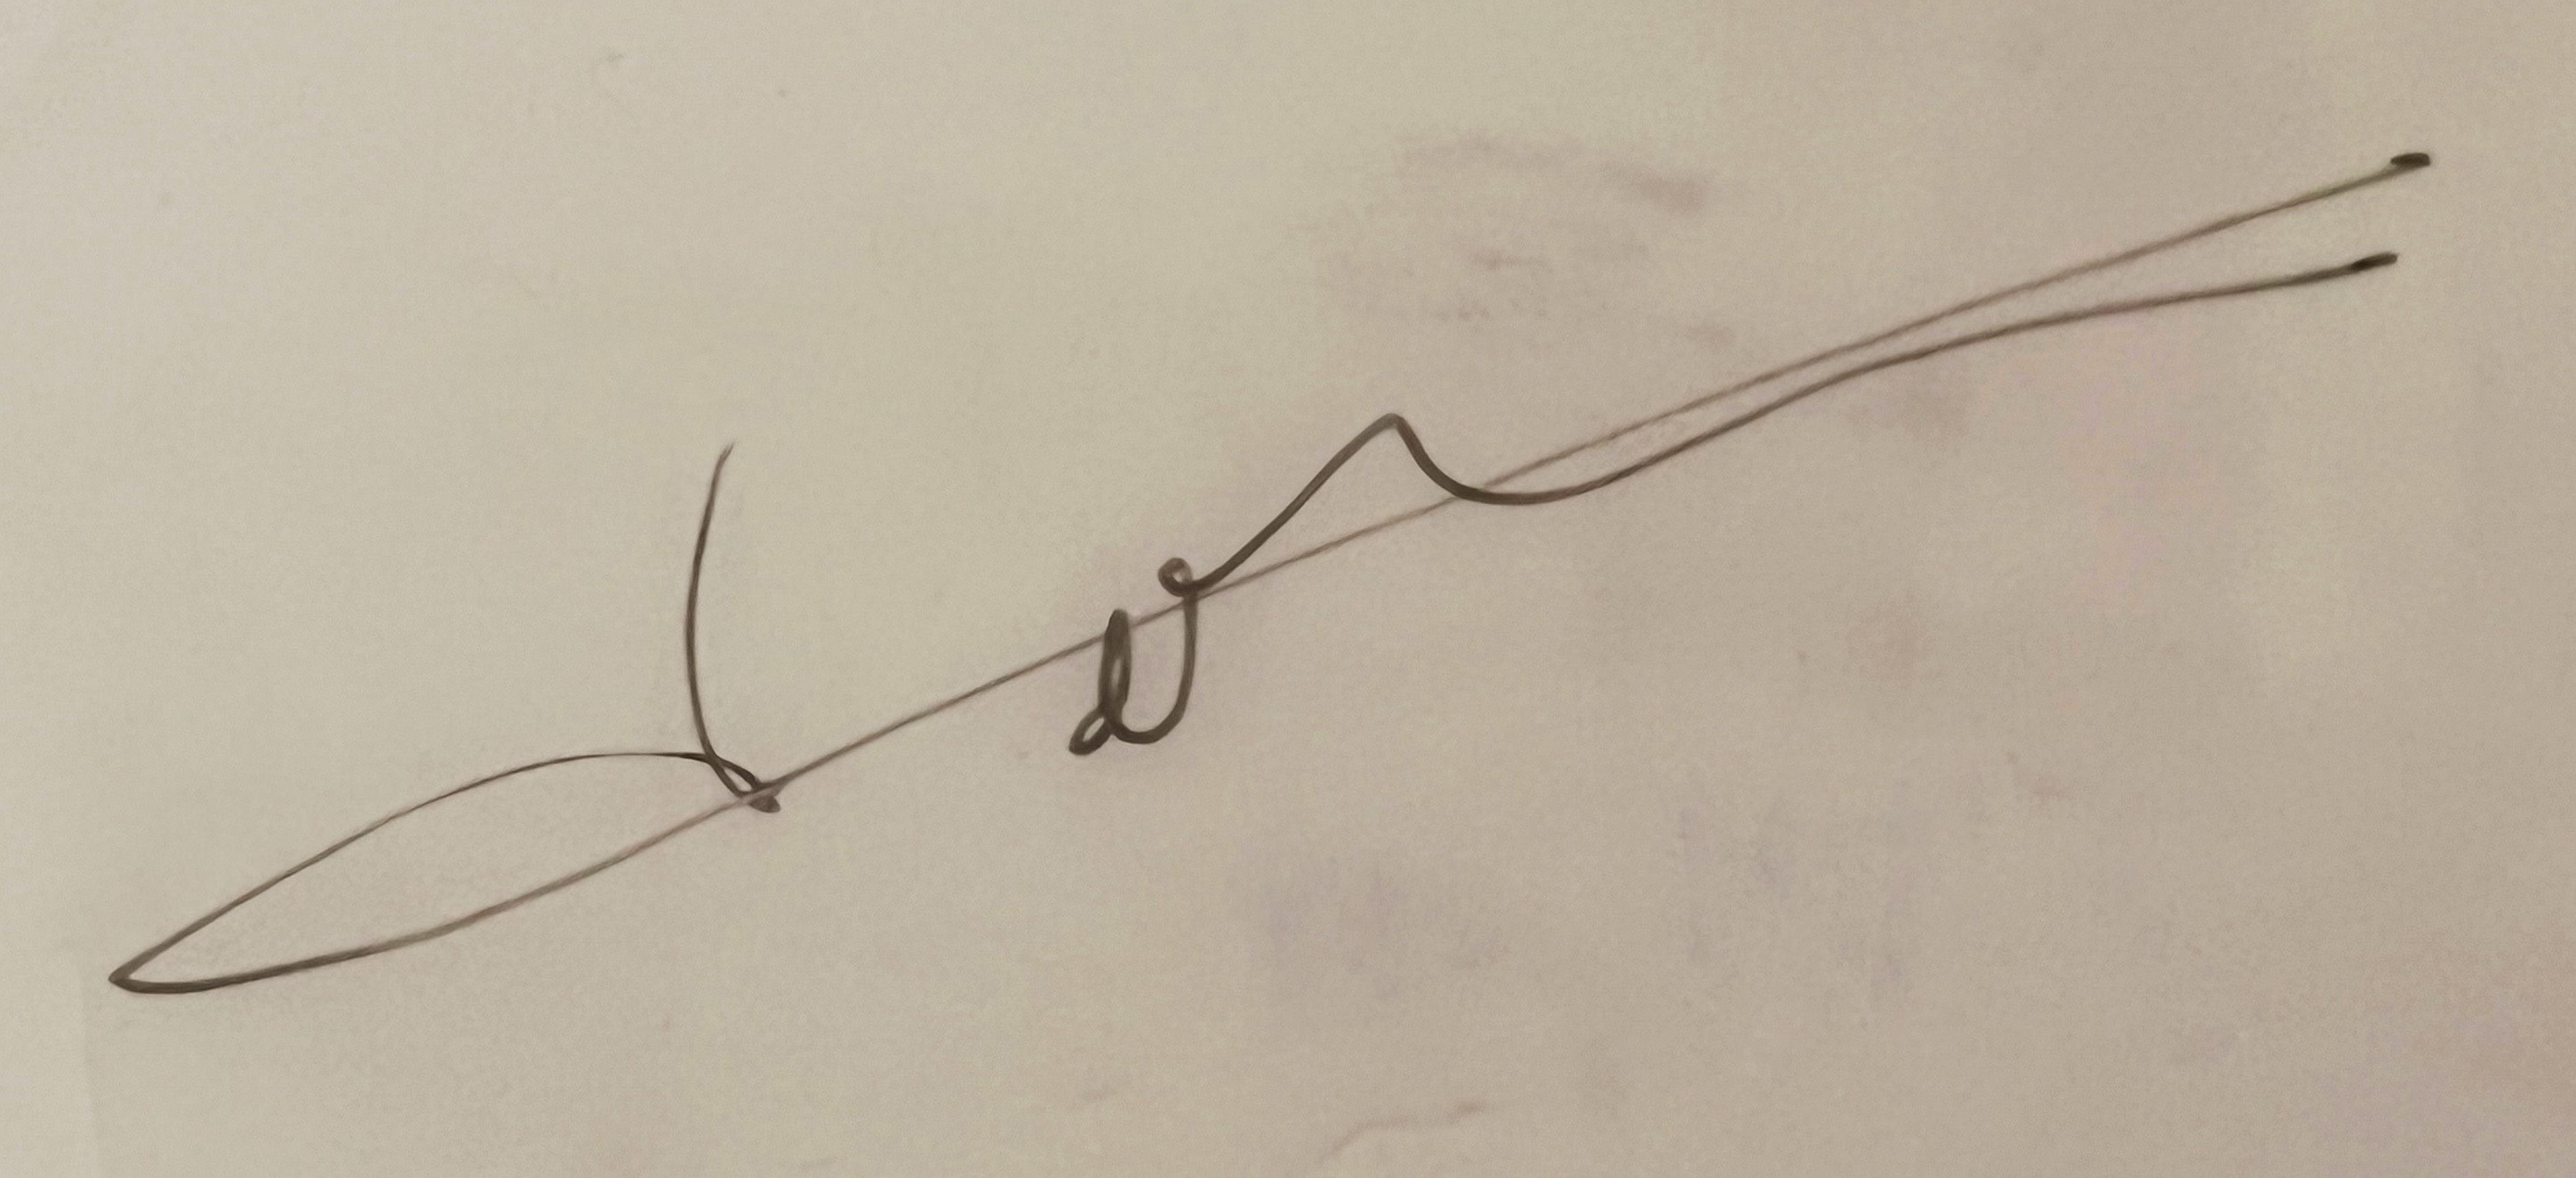
Signature of: pierre debeaux